Question: What is the name of the tenant mentioned in the document?
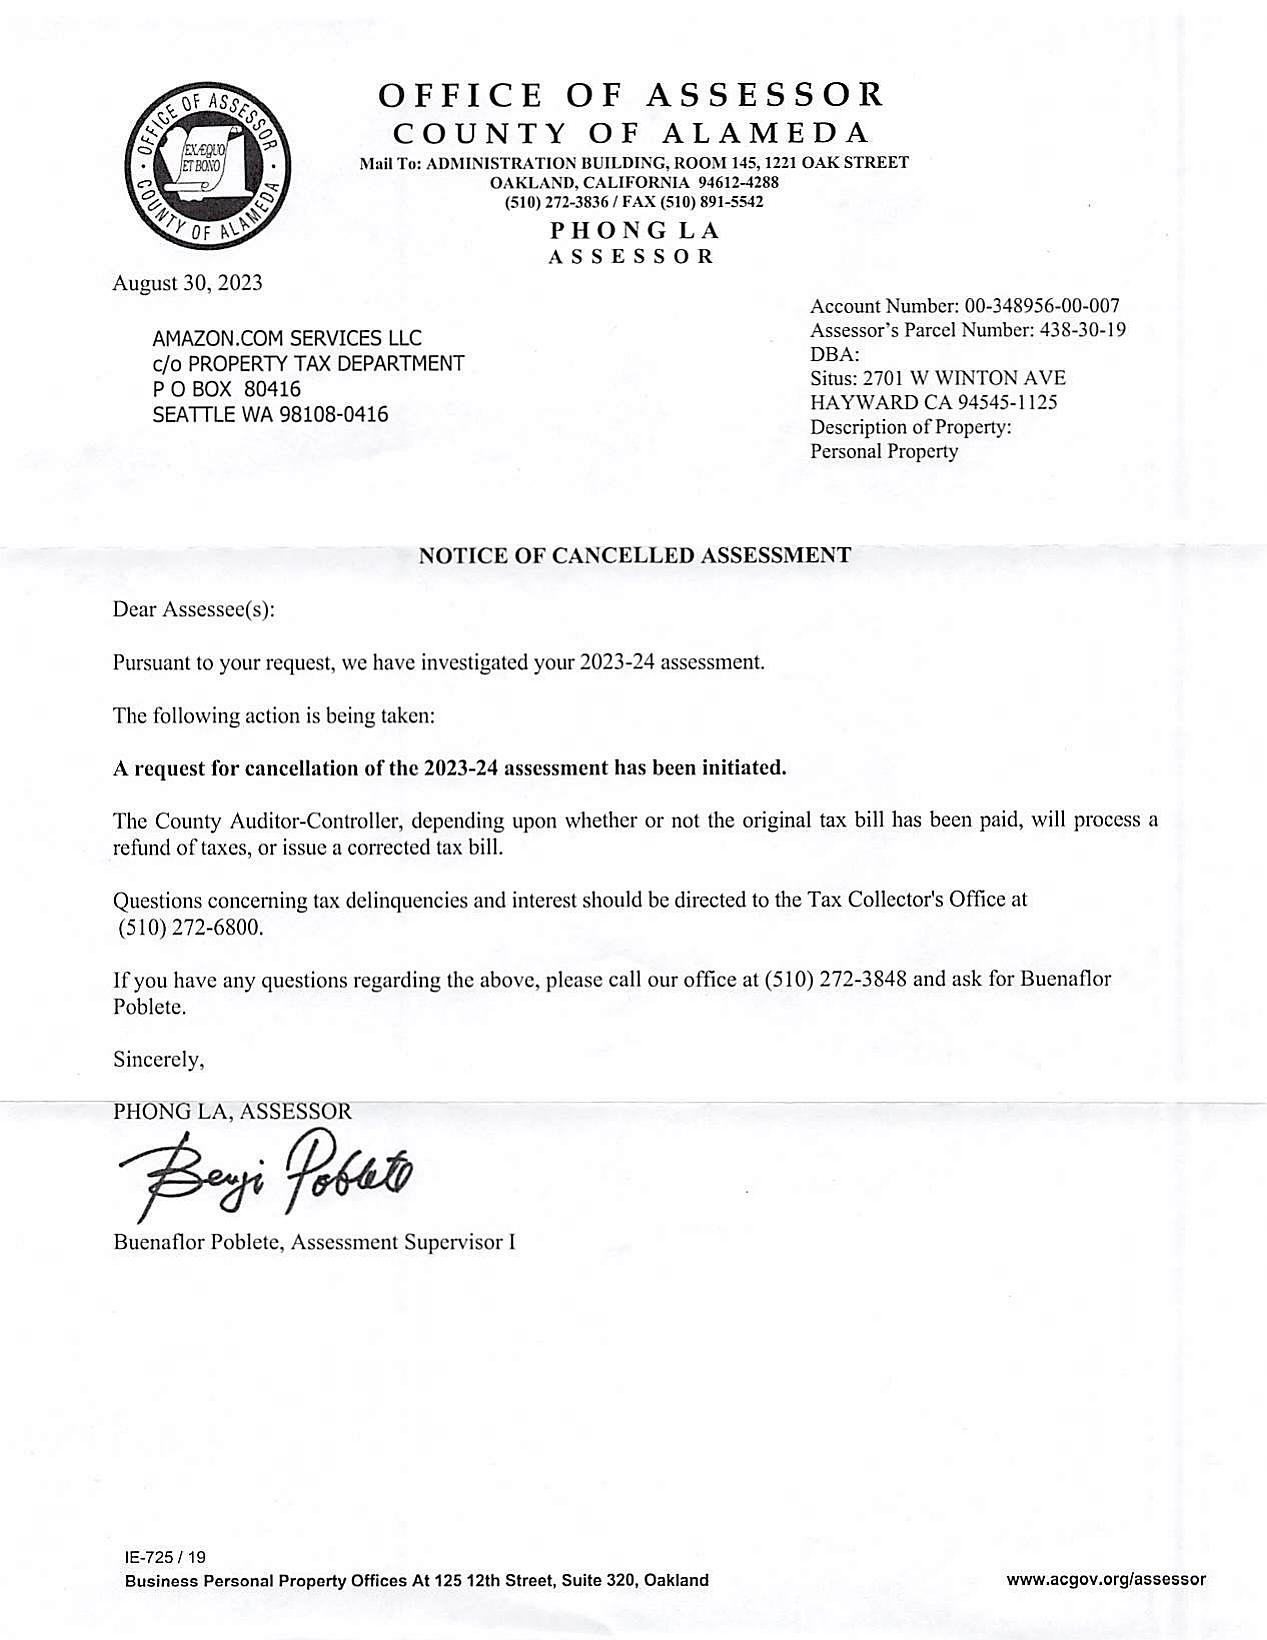
Answer: "AMAZON.COM SERVICES LLC C/O PROPERTY TAX DEPARTMENT"